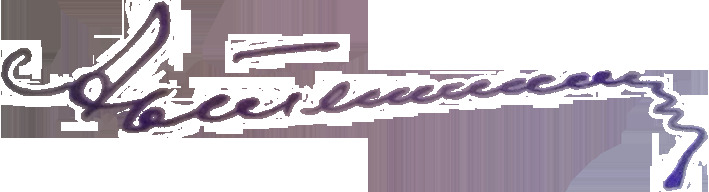
Signature of: q63483518